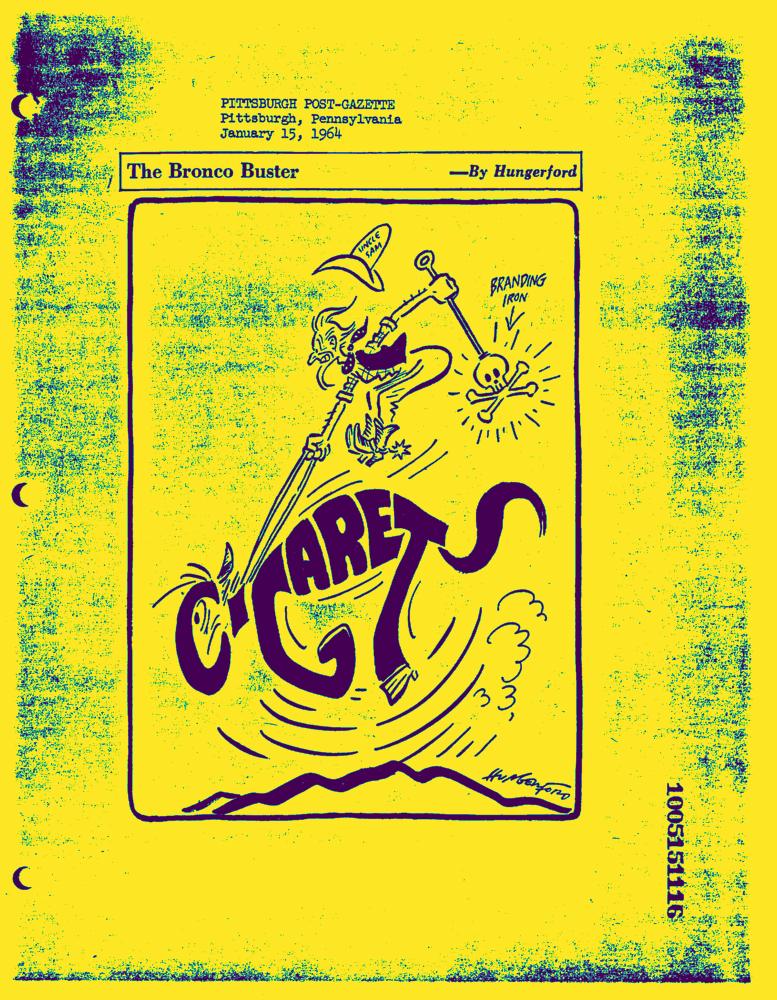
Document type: News-Article